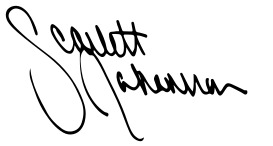
Signature of: scarlett johansson